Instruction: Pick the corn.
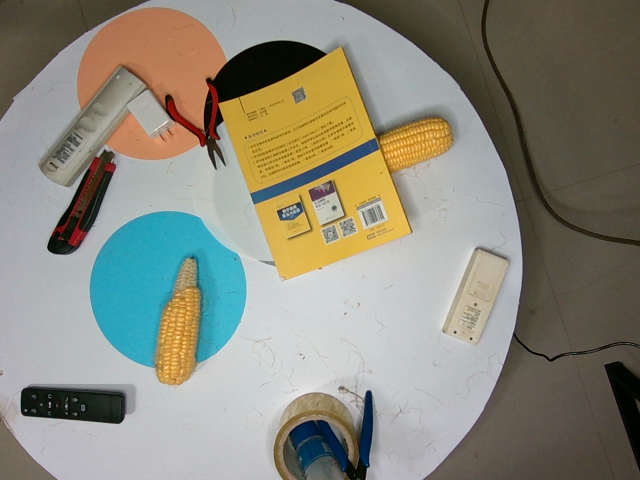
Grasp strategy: vertical